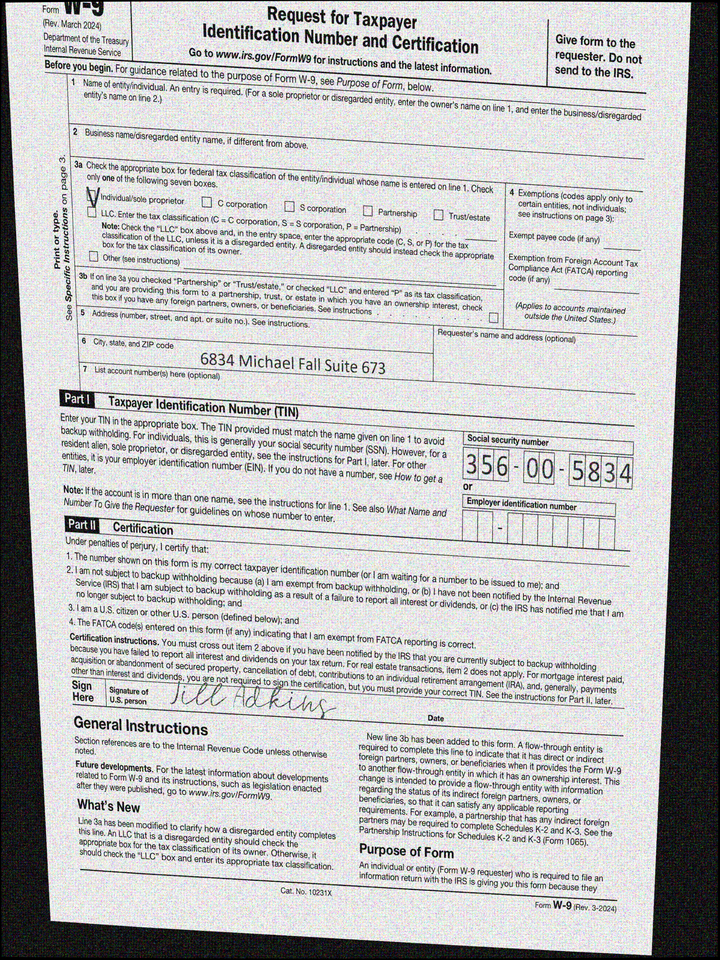
adr1: 6834 Michael Fall Suite 673
cbx: yes
ssn: 356005834